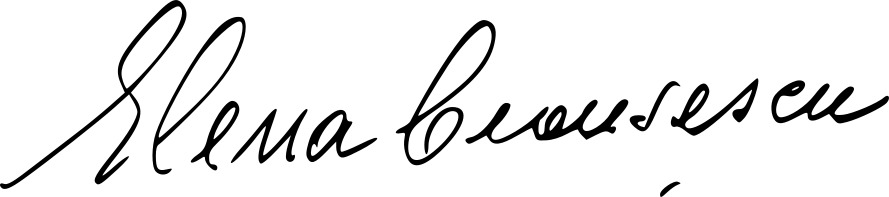
Signature of: elena ceaușescu